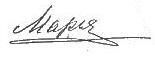
Signature of: grand duchess maria nikolaevna of russia